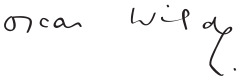
Signature of: oscar wilde